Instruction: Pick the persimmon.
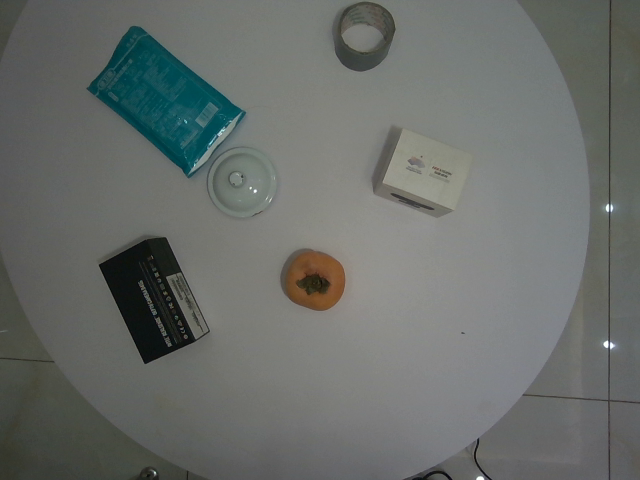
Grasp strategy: vertical